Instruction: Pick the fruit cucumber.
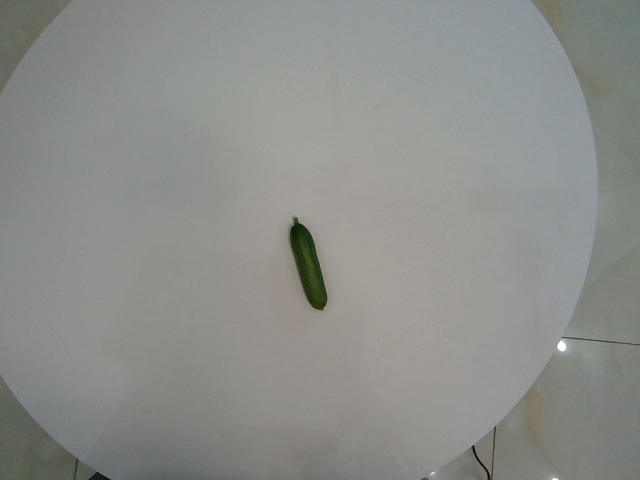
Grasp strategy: vertical